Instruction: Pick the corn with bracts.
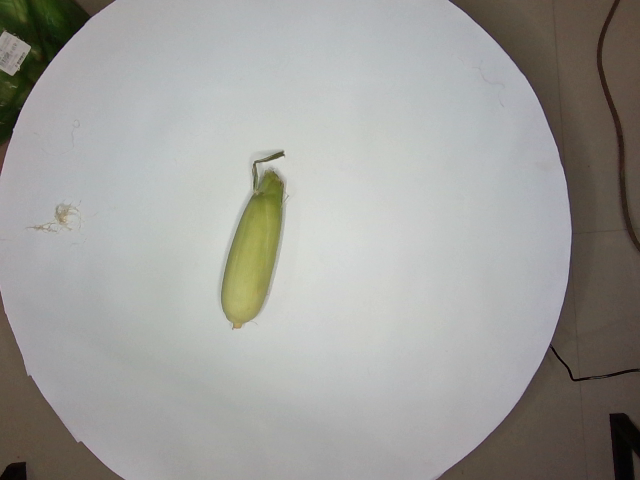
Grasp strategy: vertical